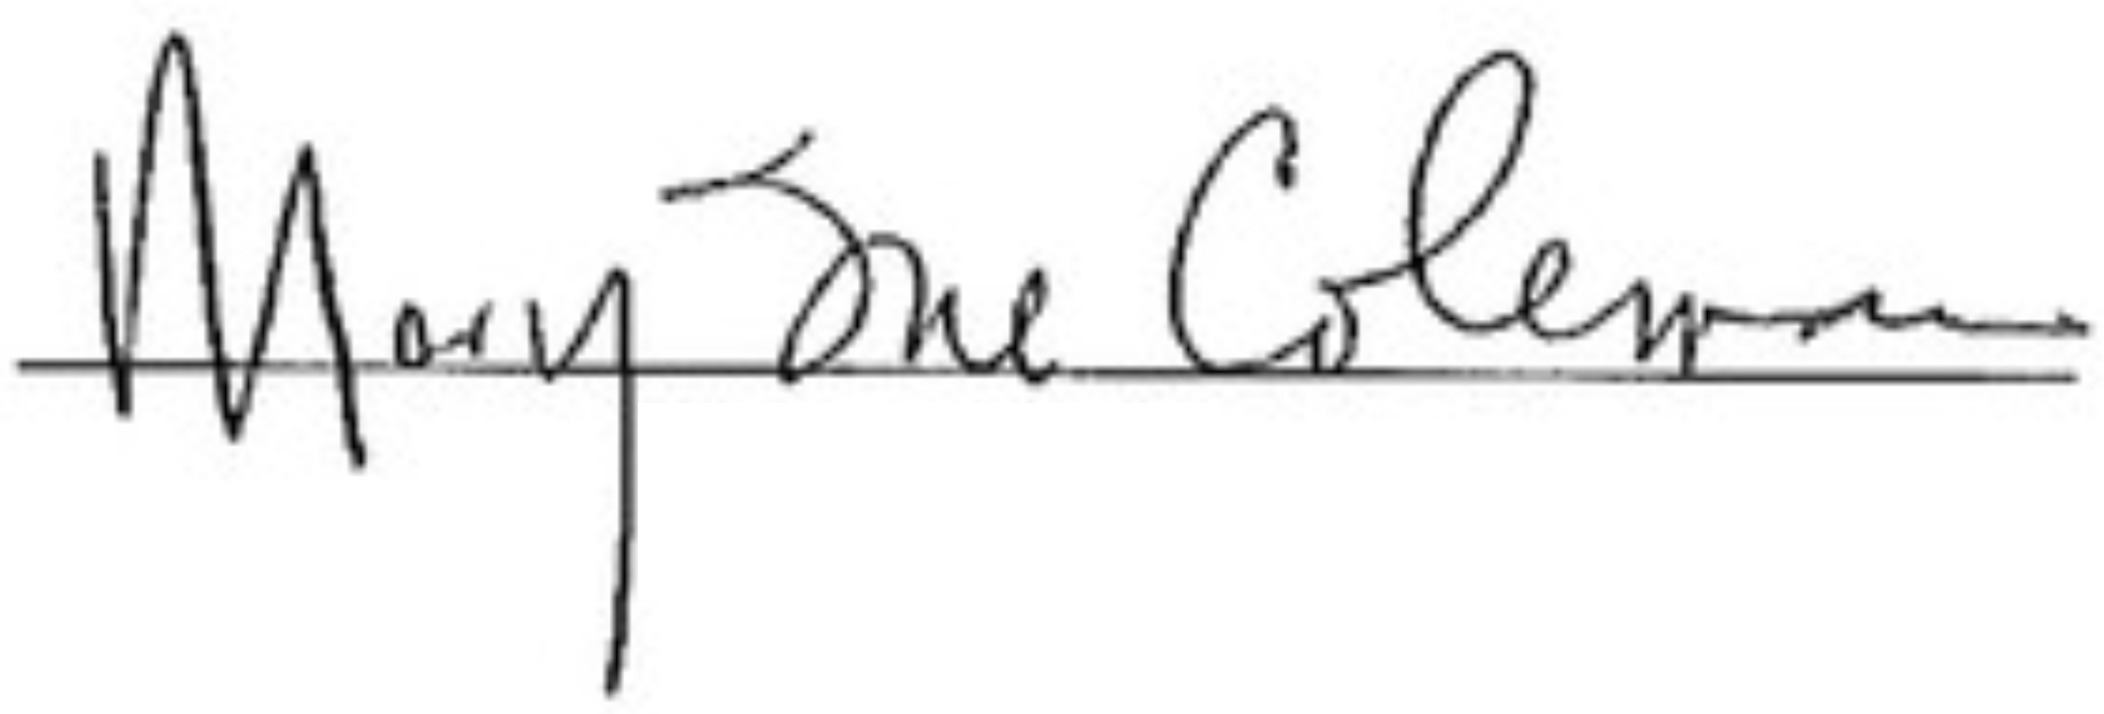
Signature of: mary sue coleman